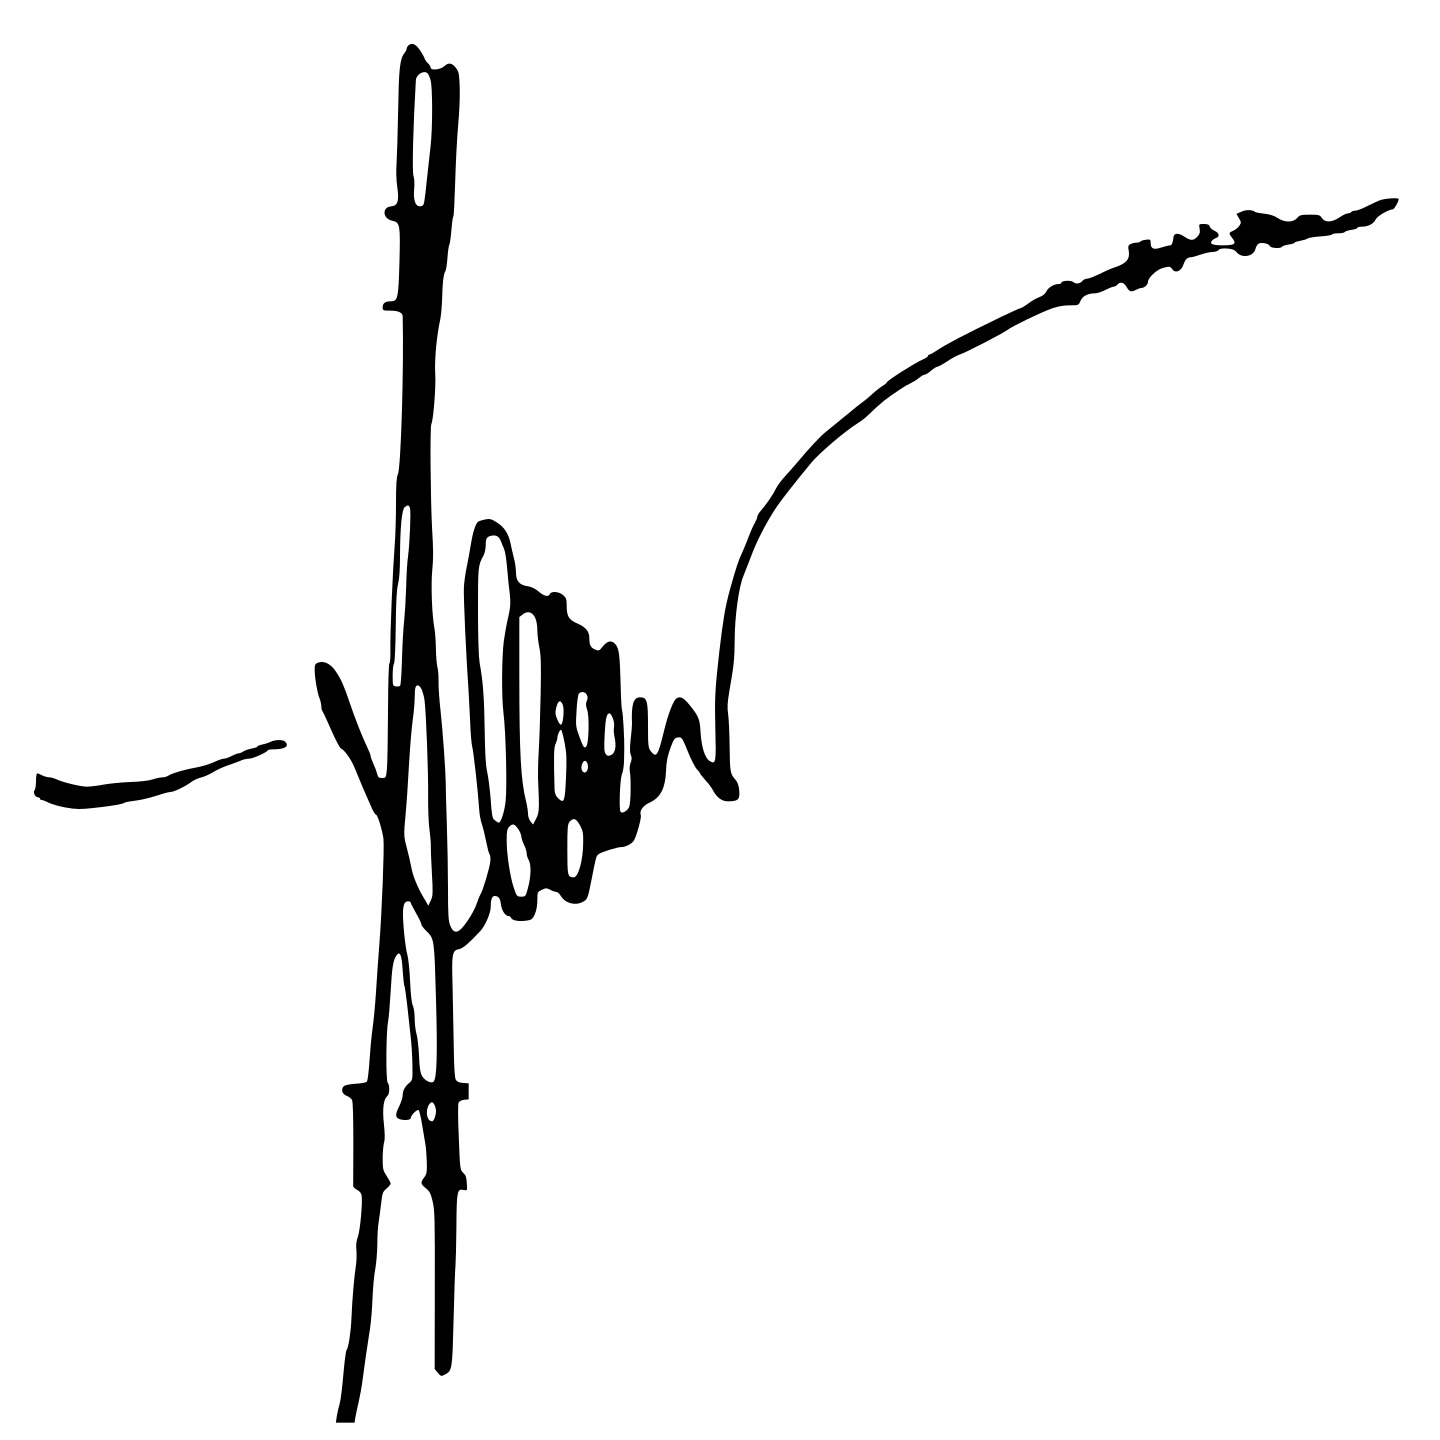
Signature of: ardito wijaya